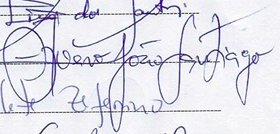
Signature of: alvaro santiago